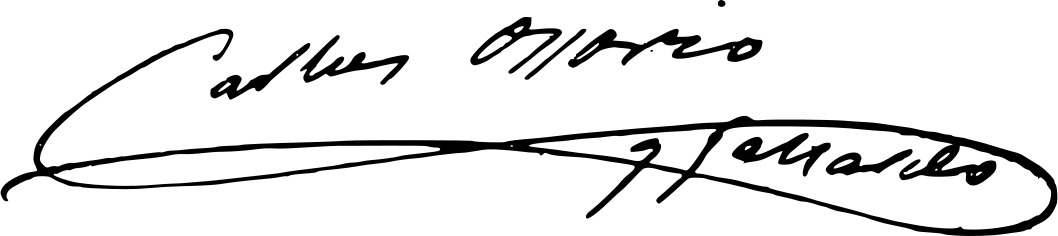
Signature of: carlos ossorio y gallardo